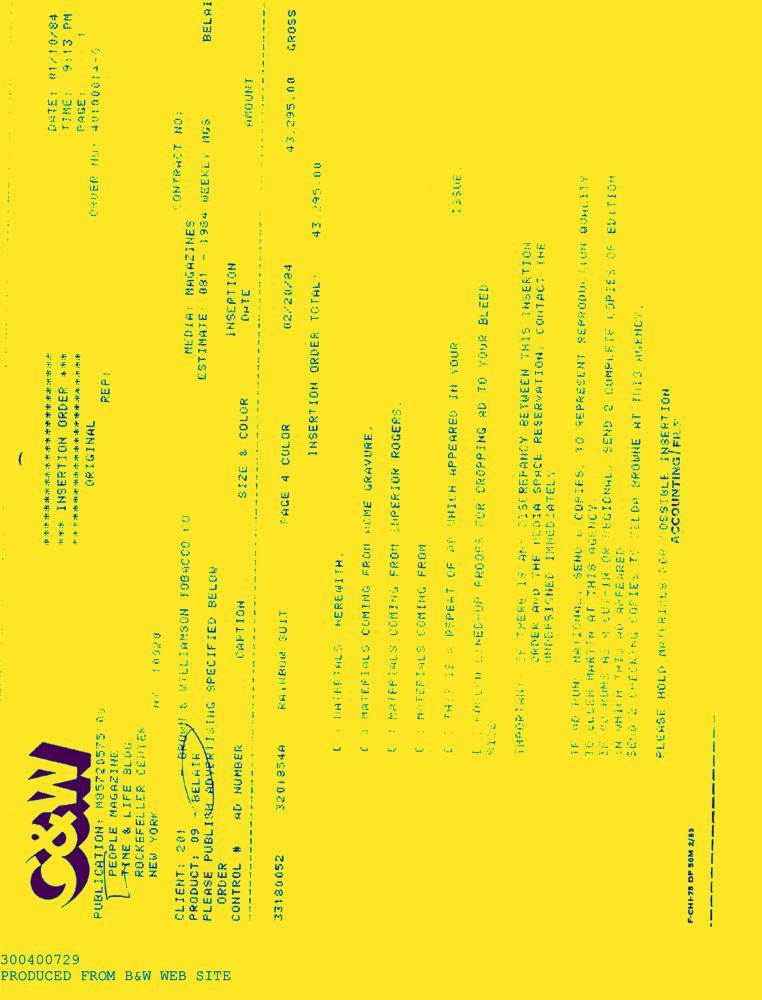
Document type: AD